Question: What could the diagnosis suggest?
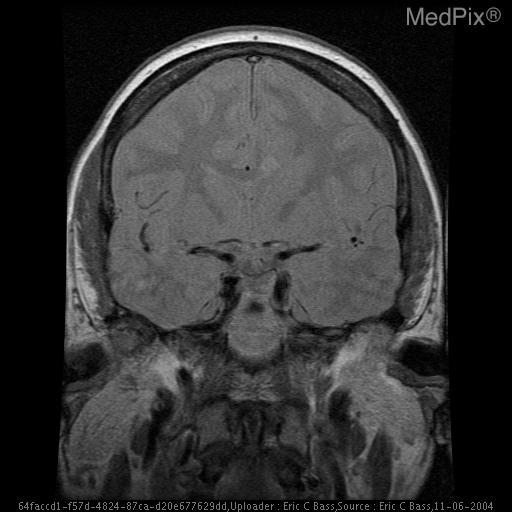
Answer: The possible diagnosis includes Heterotopia
Neoplasm.